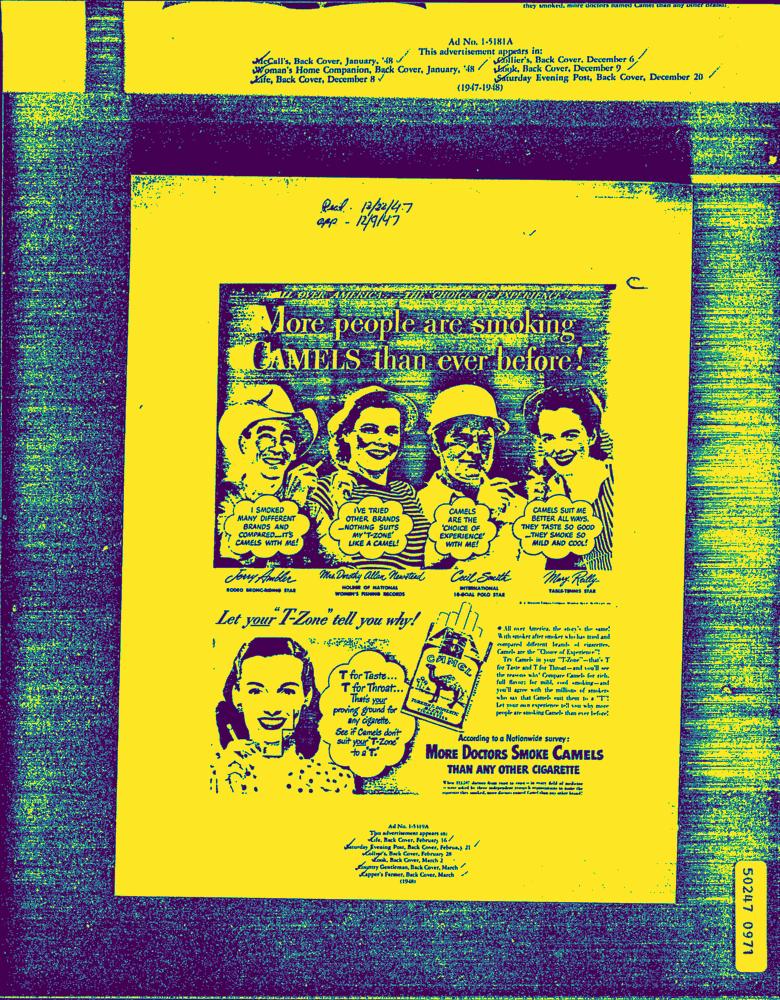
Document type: AD